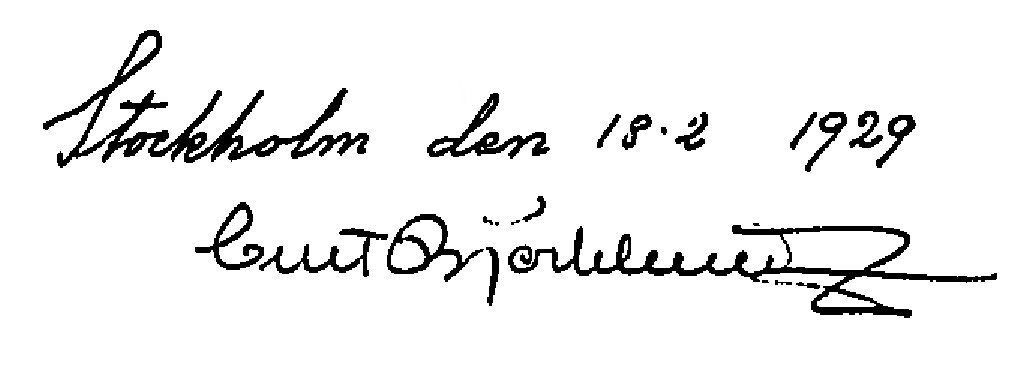
Signature of: curt björklund